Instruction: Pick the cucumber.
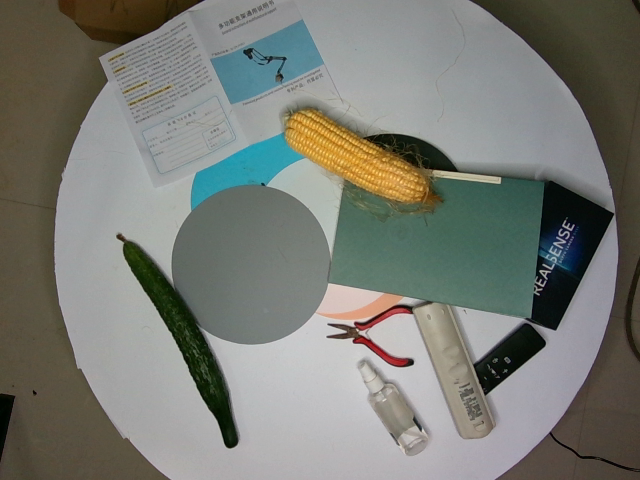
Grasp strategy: vertical